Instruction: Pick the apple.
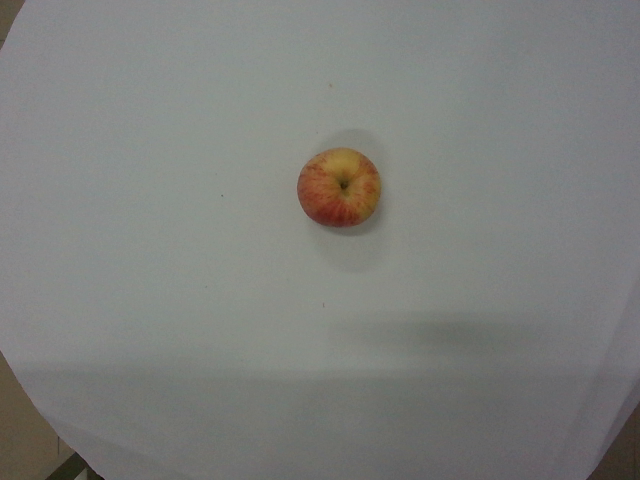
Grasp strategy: vertical